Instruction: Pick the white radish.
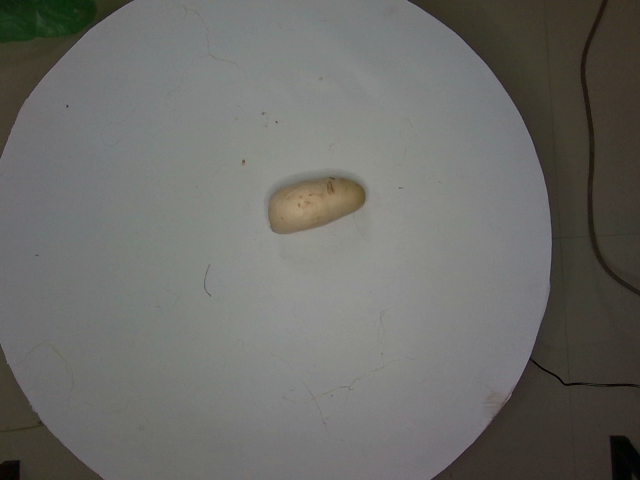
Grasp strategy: vertical